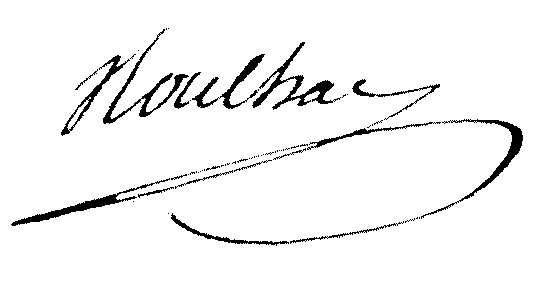
Signature of: guillaume grégoire de roulhac